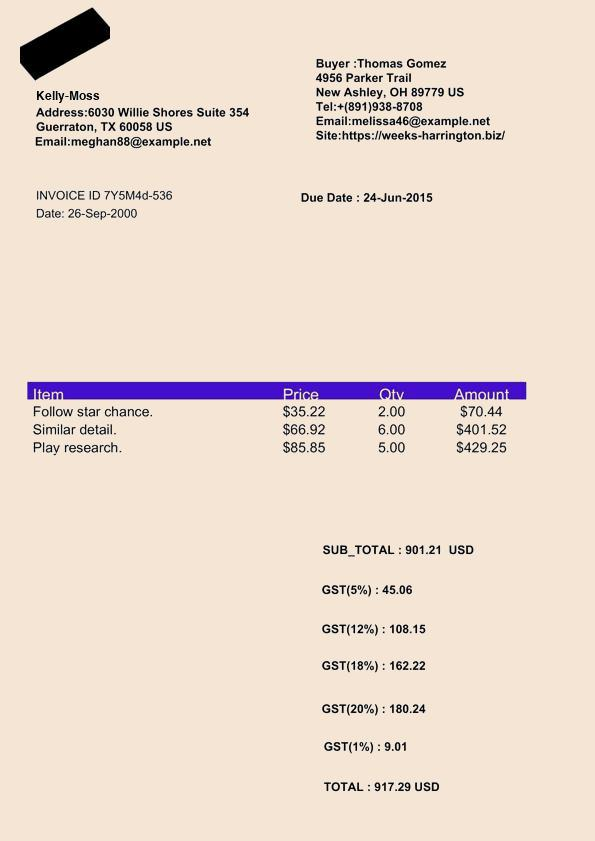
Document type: Invoice